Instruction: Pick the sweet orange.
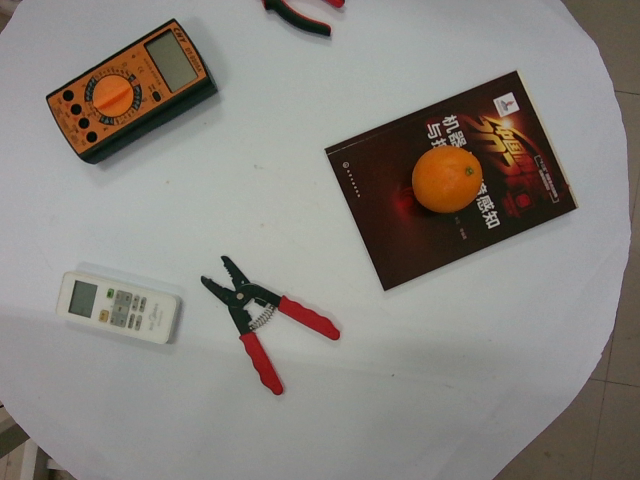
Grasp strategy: vertical